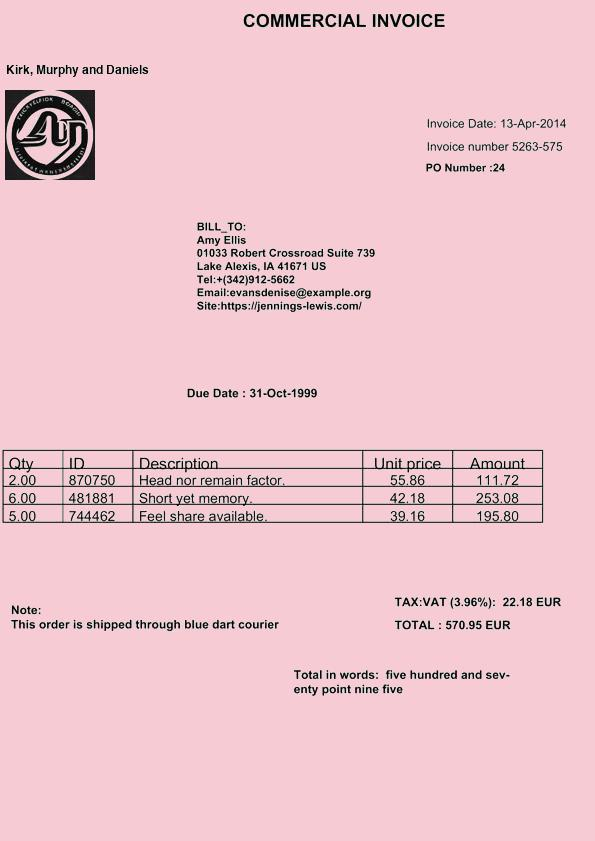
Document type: Invoice